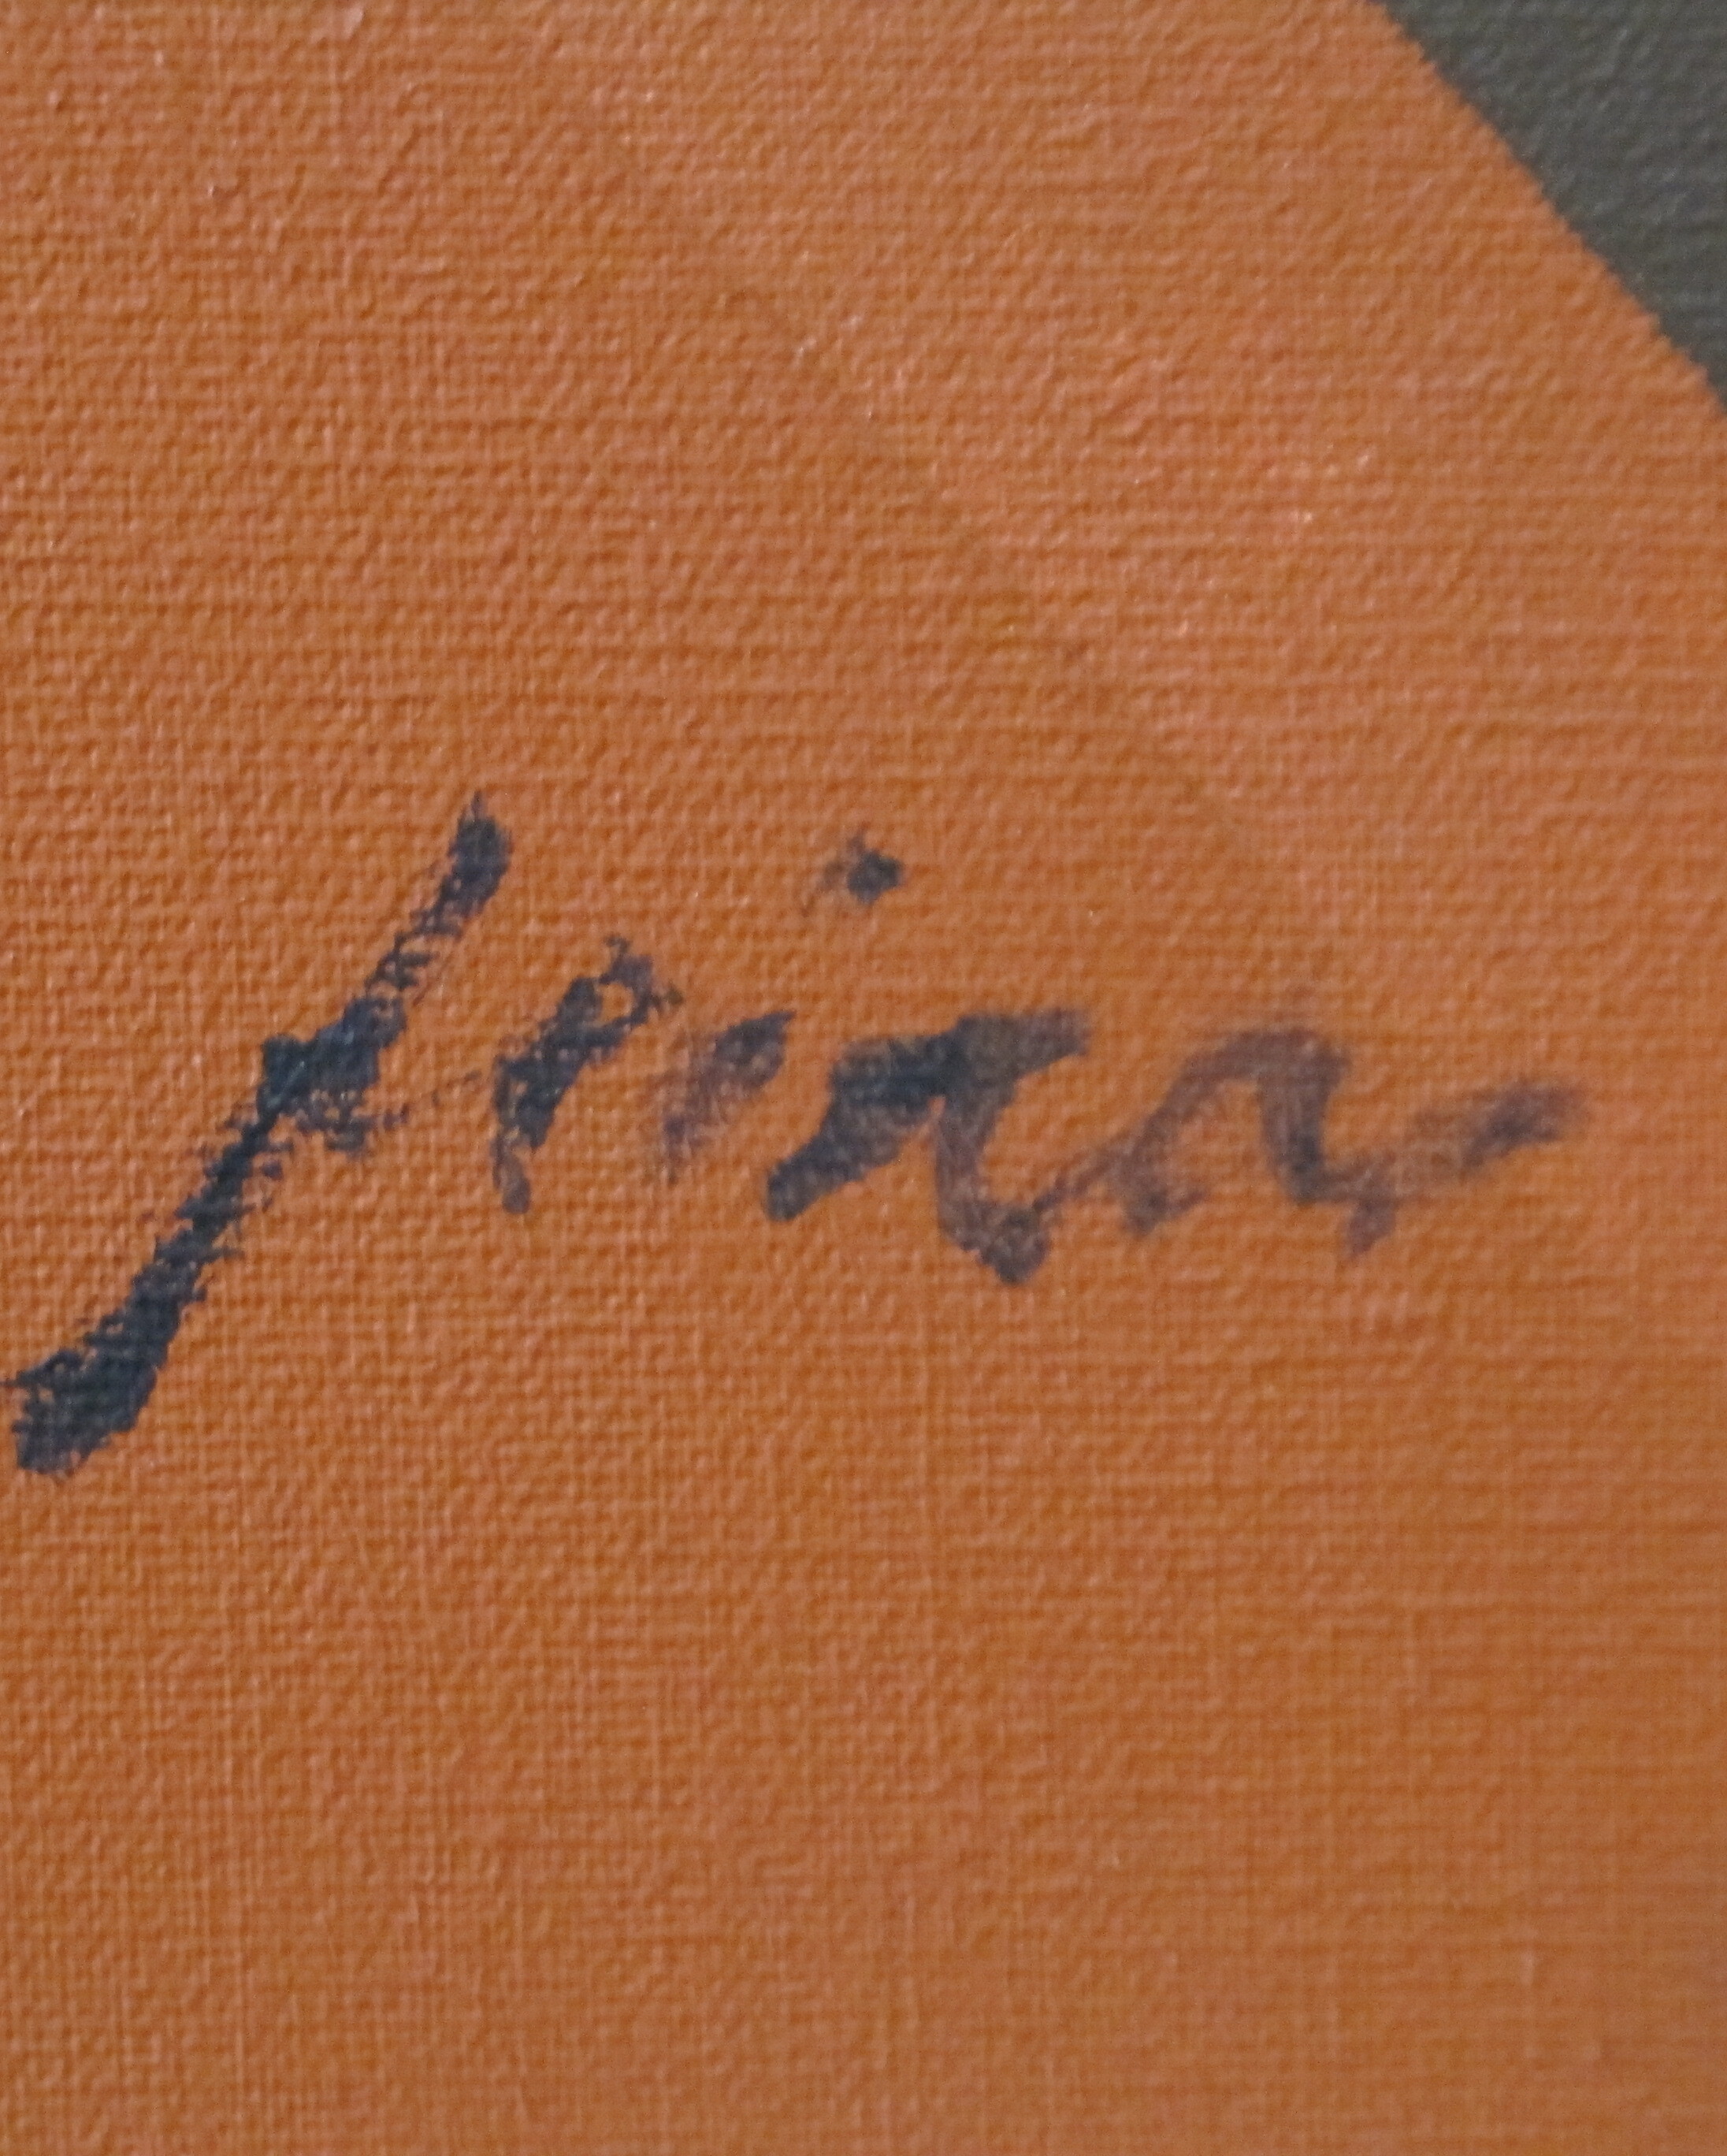
Signature of: ernesto deira